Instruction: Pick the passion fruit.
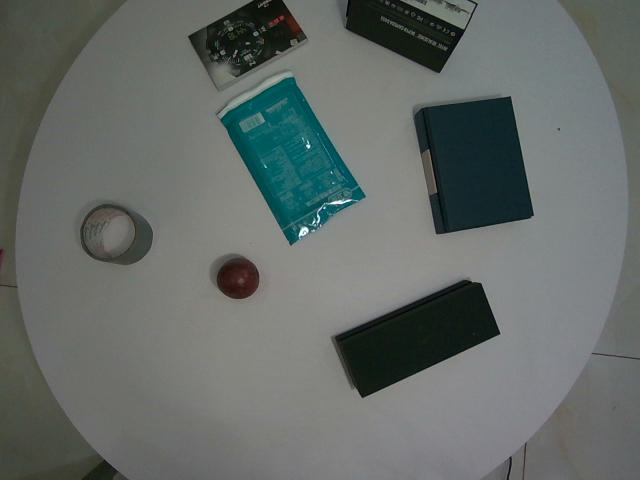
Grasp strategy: vertical